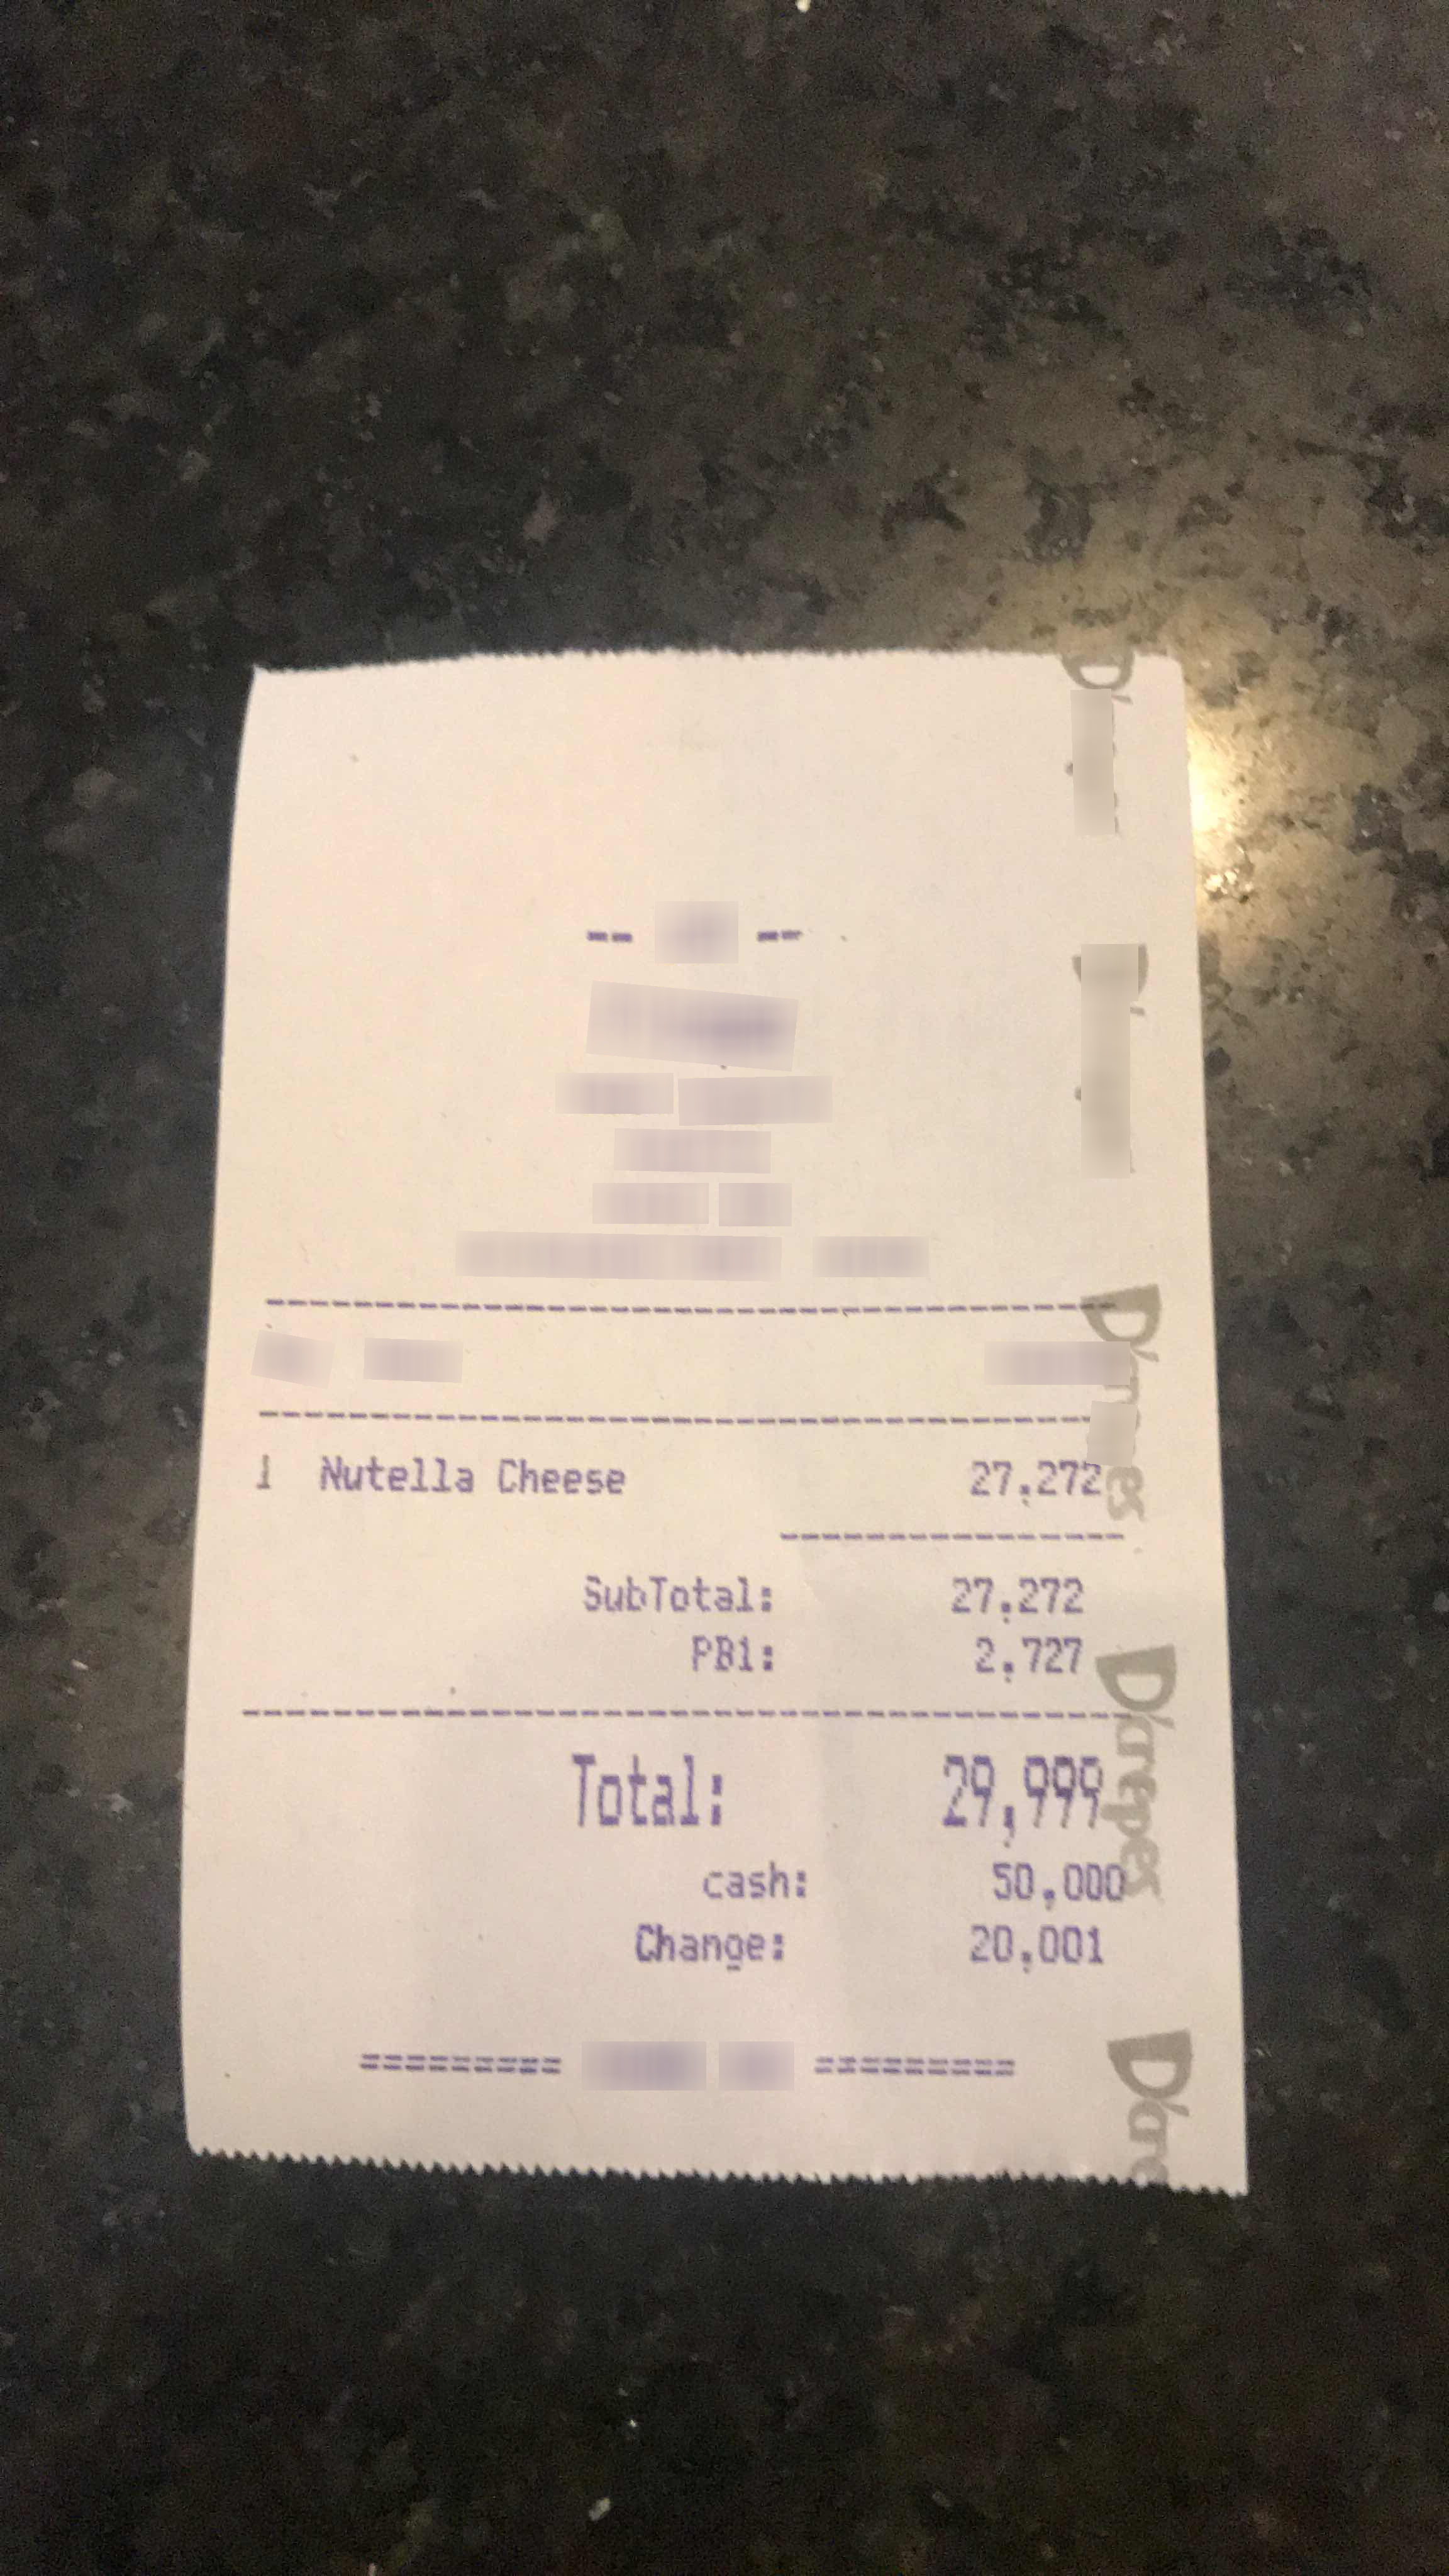
Receipt information:
store_name: Nutella Cheese
subtotal: 27,272
tax: 2,727
total: 29,999
line_items: item_name: Nutella Cheese
item_value: 27,272
item_quantity: 1